Question: Talk about the condition:
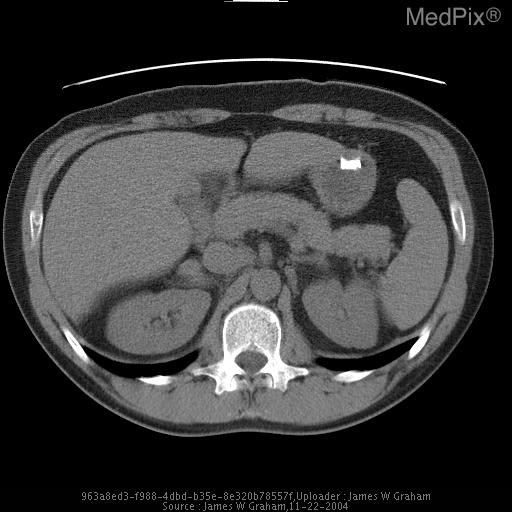
Answer: The disease is discussed as: Fibromuscular dysplasia represents a group of related noninflammatory disorders, all sharing the characteristic of overgrowth of one or multiple layers of the vessels wall. Also affecting the carotid, external iliac, and rarely the mesenteric arteries, it most commonly affects the renal arteries. There are 6 types, with medial fibroplasias representing the most common by far (70%). This type is characterized by the classic “string of beads” appearance. Other types have less characteristic findings, though all will have findings vessels narrowing, which may appear as irregular beaded narrowing, tubular smooth narrowing, or false channels. Most patients present with renovascular hypertension or progressive renal insufficiency.

The six types are:
Medial fibroplasia
Perimedial fibroplasias
Medial hyperplasia
Medial dissection
Intimal fibroplasias
Periarterial fibroplasias

The majority of patients will be female (3:1 female to male) and less than 30-40 years old, including children. Most patients respond well to angioplasty, with stenting typically reserved only for complications (dissection).